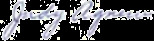
Signature of: judy agnew